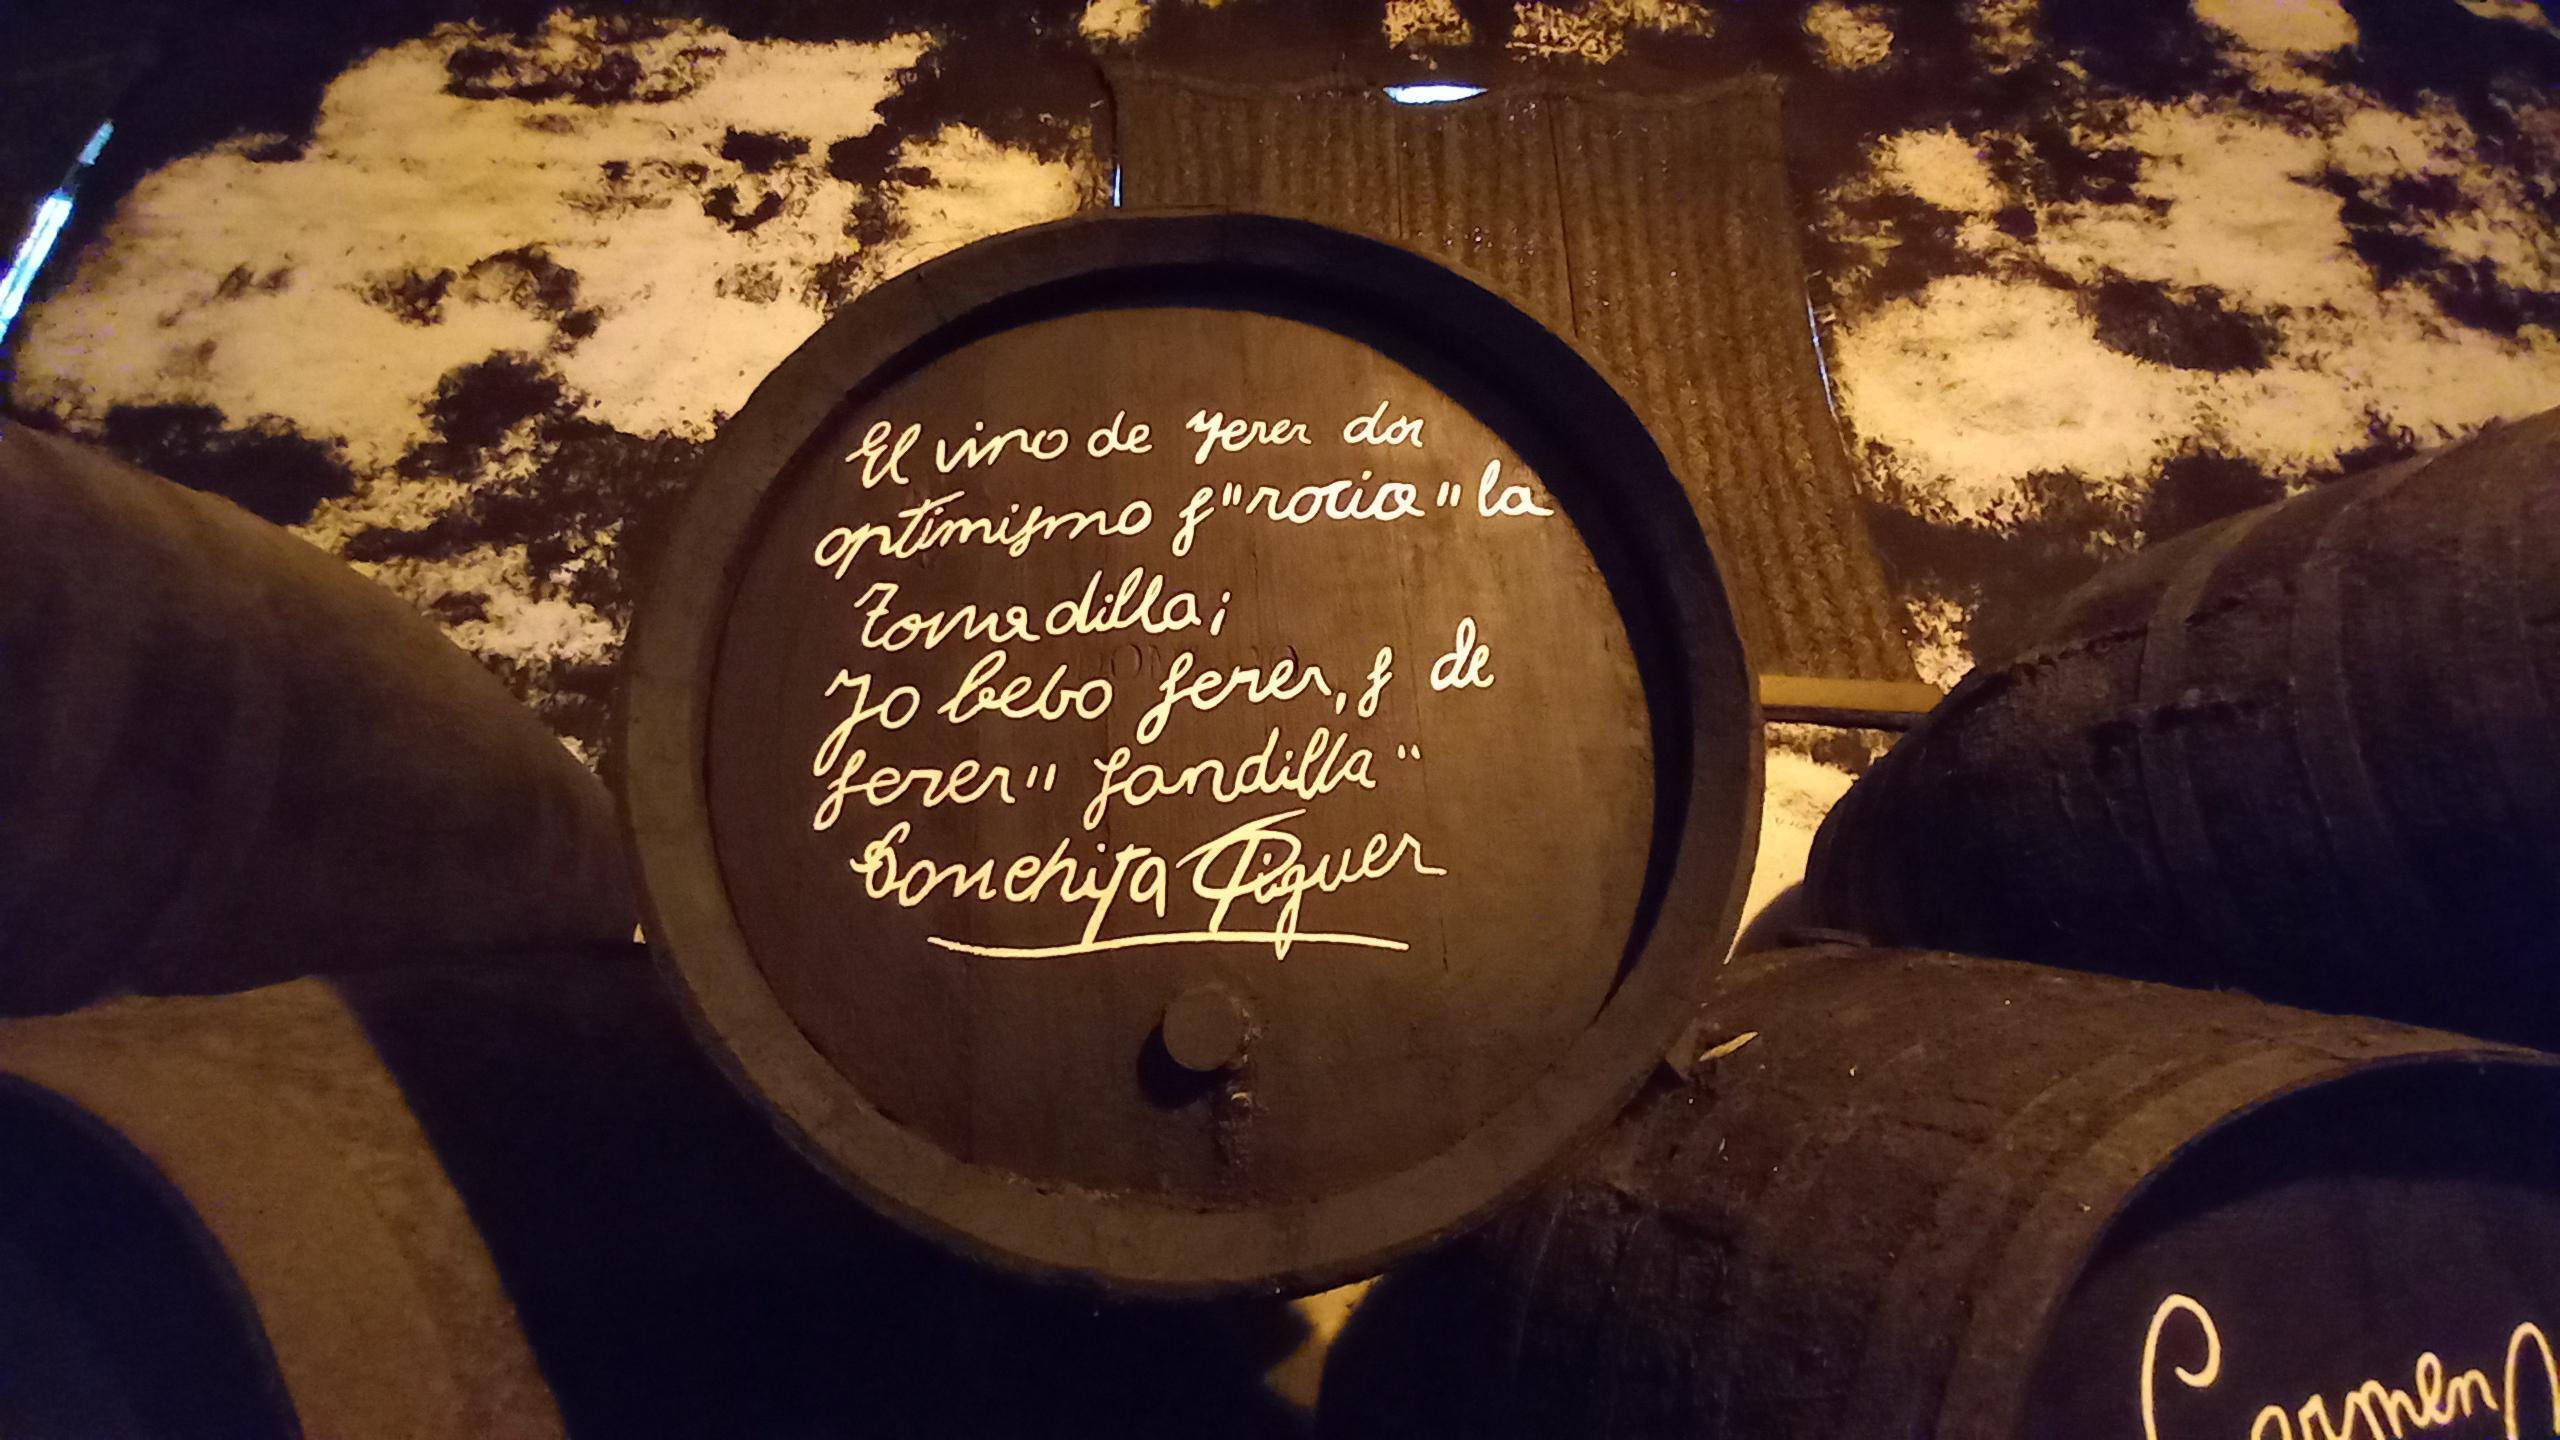
Signature of: concha piquer